Question: What are the imaging findings?
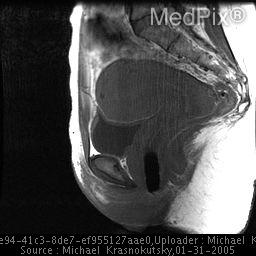
Answer: The imaging shows Ultrasound demonstrated heterogenous uterus.  There were no fibroids.  MRI of the pelvis confirmed suspicion of adenomyosis.  T2 sequence demonstrates thickening of junctional zone and increased focal signal through out the myometrium. Sagital T1 image through the midline of the uterus demonstrates no abnormal signal..